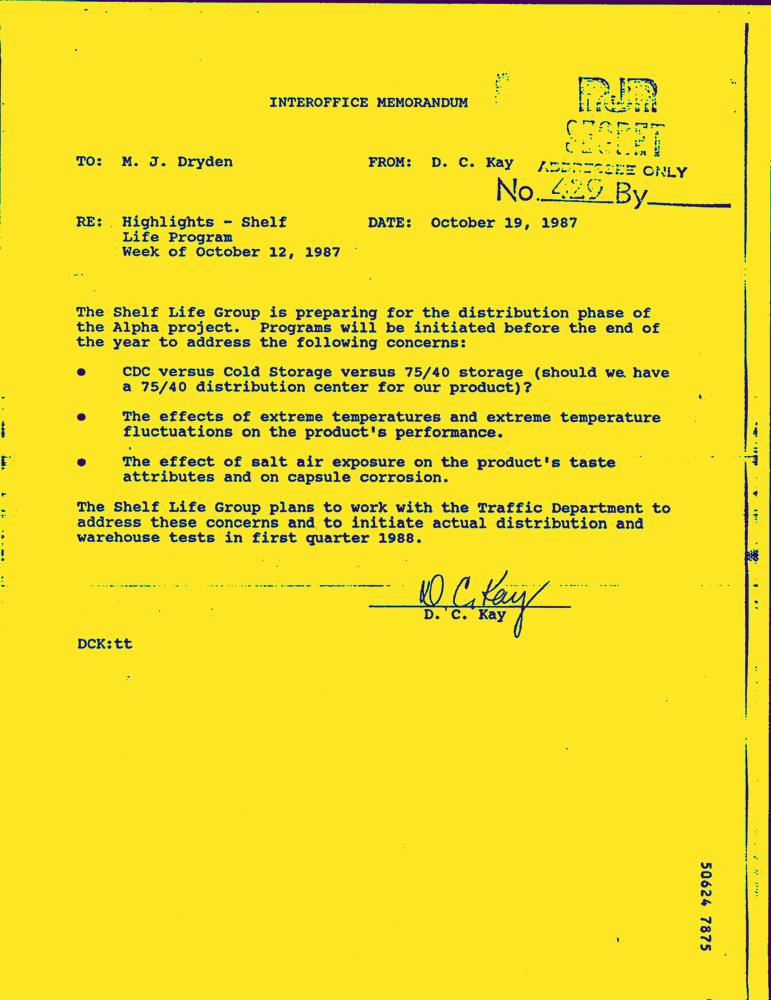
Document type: Letter-Doc